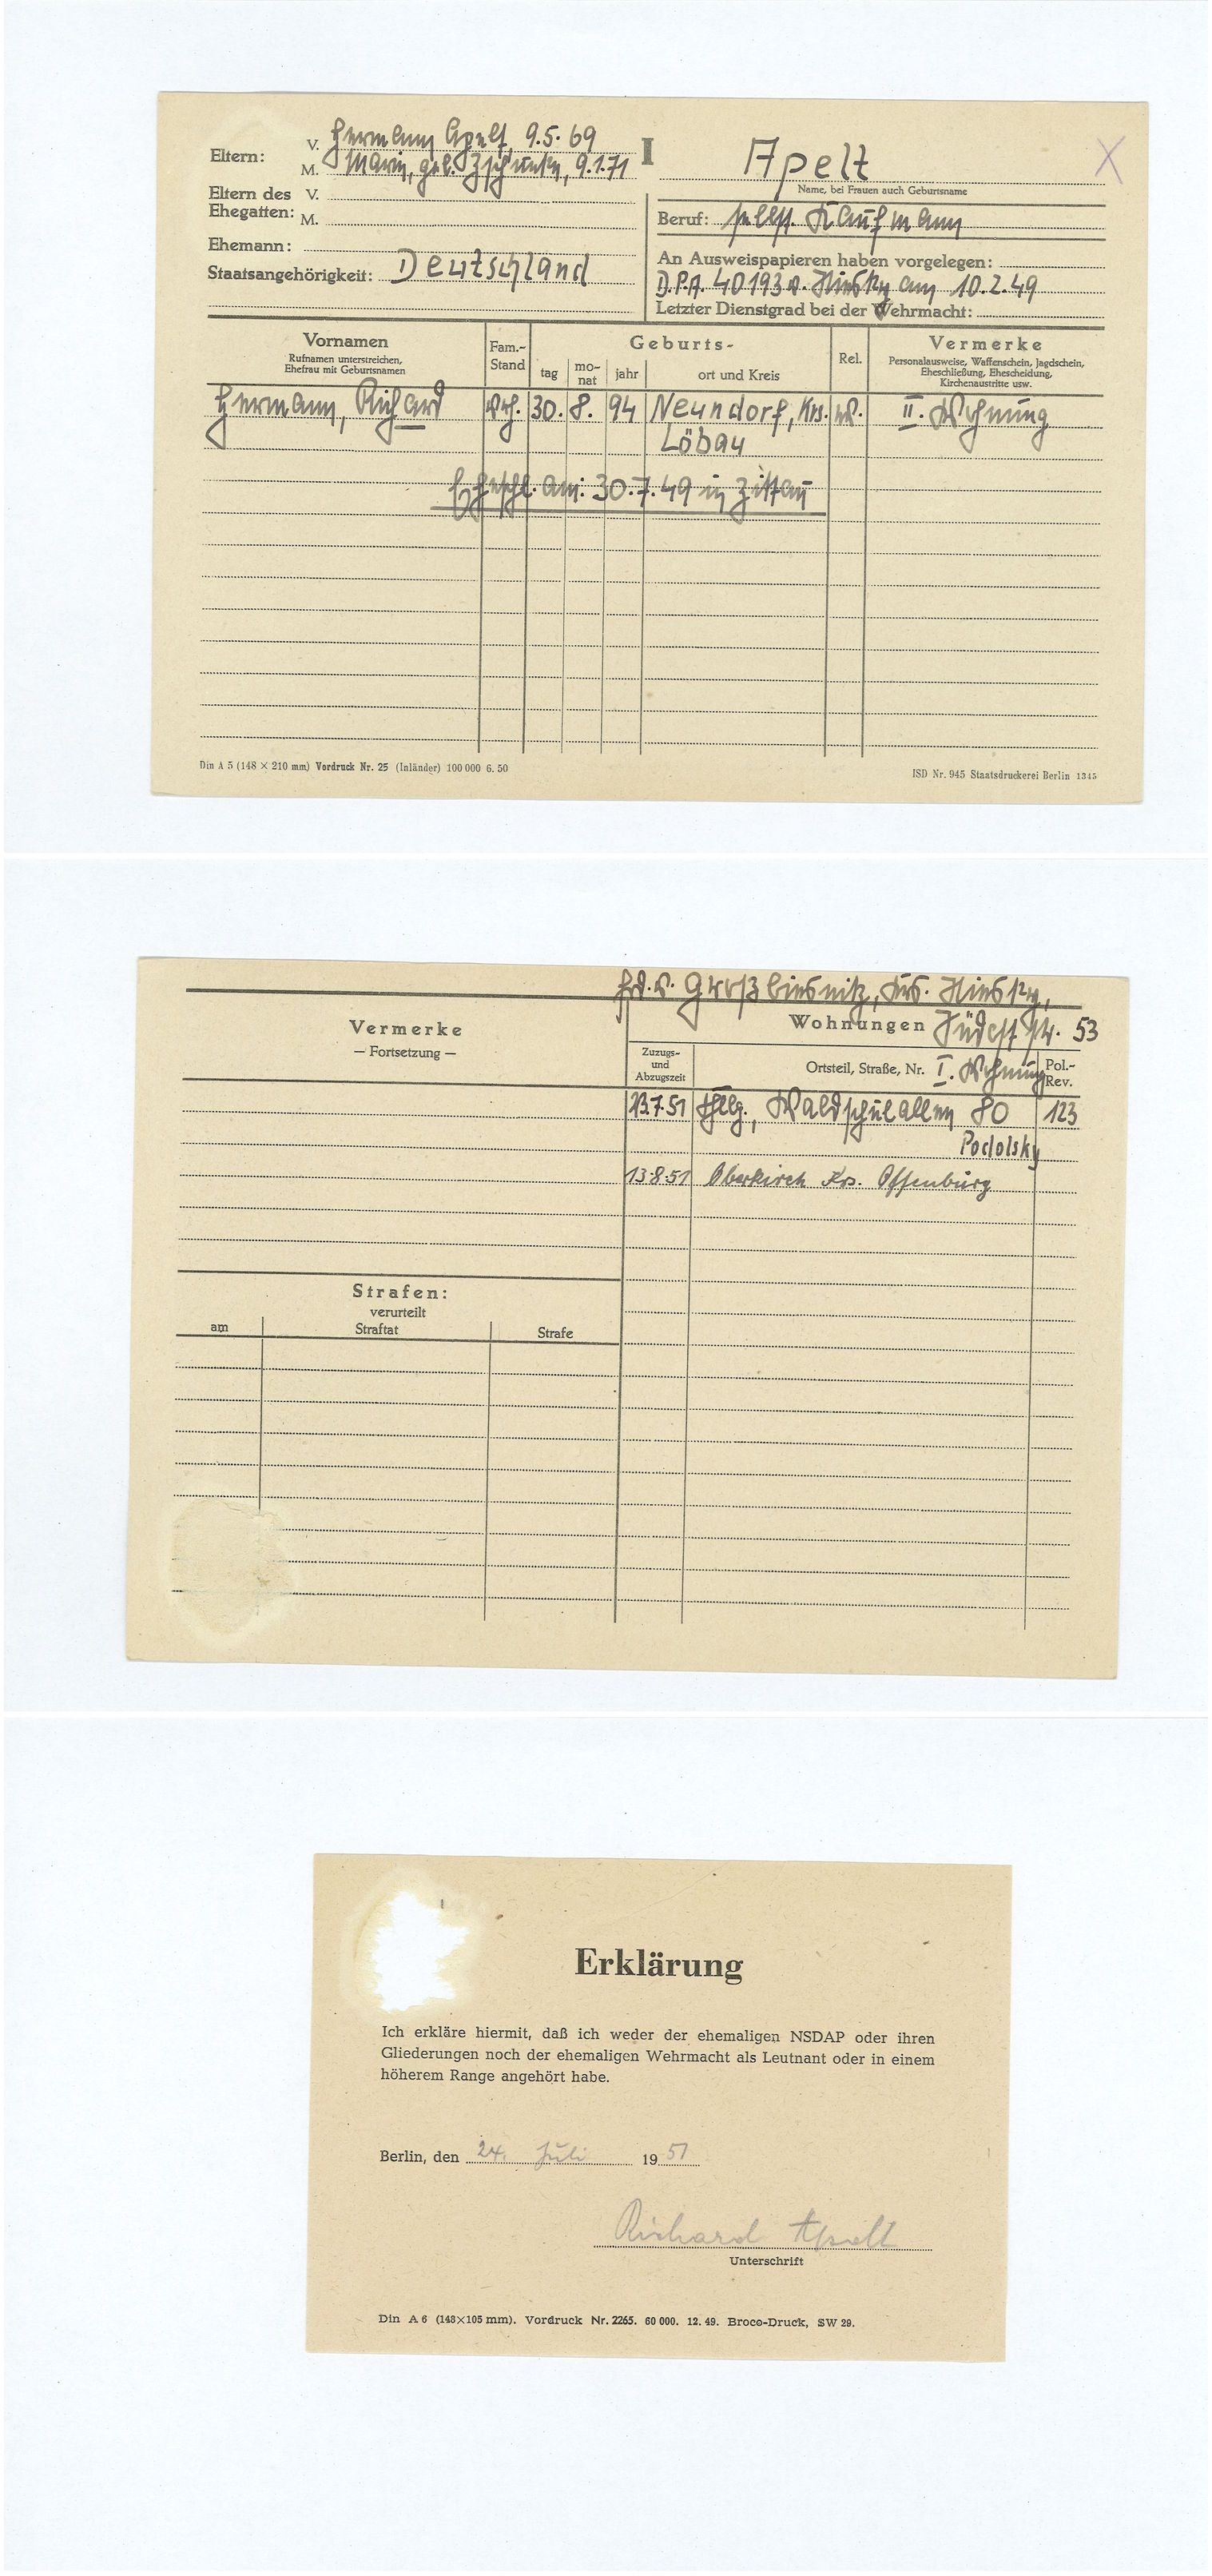
Apelt